Can you pull out the amount in words, numerical amount, payee's name, date of the cheque, and the bank's name from the image?
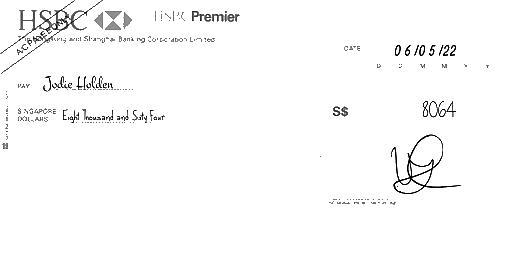
amt_in_words: Eight Thousand and Sixty Four
amt_in_figures: 8064
payee_name: Jodie Holden
bank_name: HSBC
cheque_date: 06/05/22